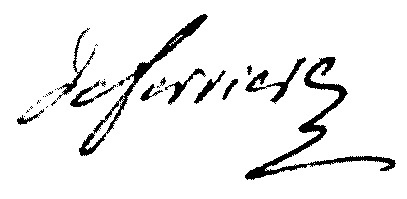
Signature of: charles élie de ferrières